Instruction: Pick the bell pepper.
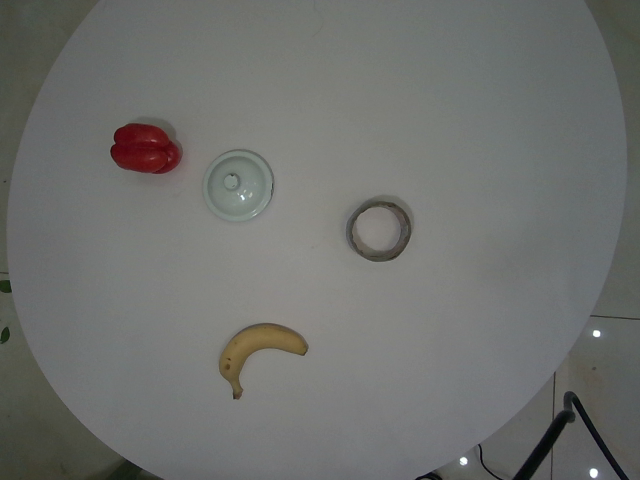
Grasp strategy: vertical